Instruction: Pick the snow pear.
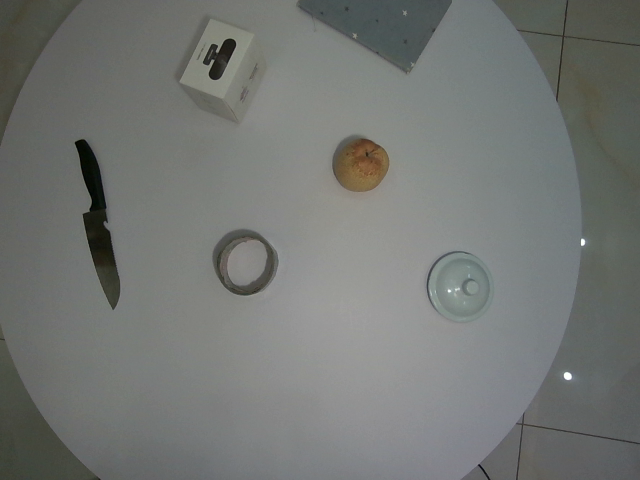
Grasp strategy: vertical